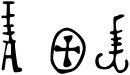
Signature of: ramiro ii of aragon